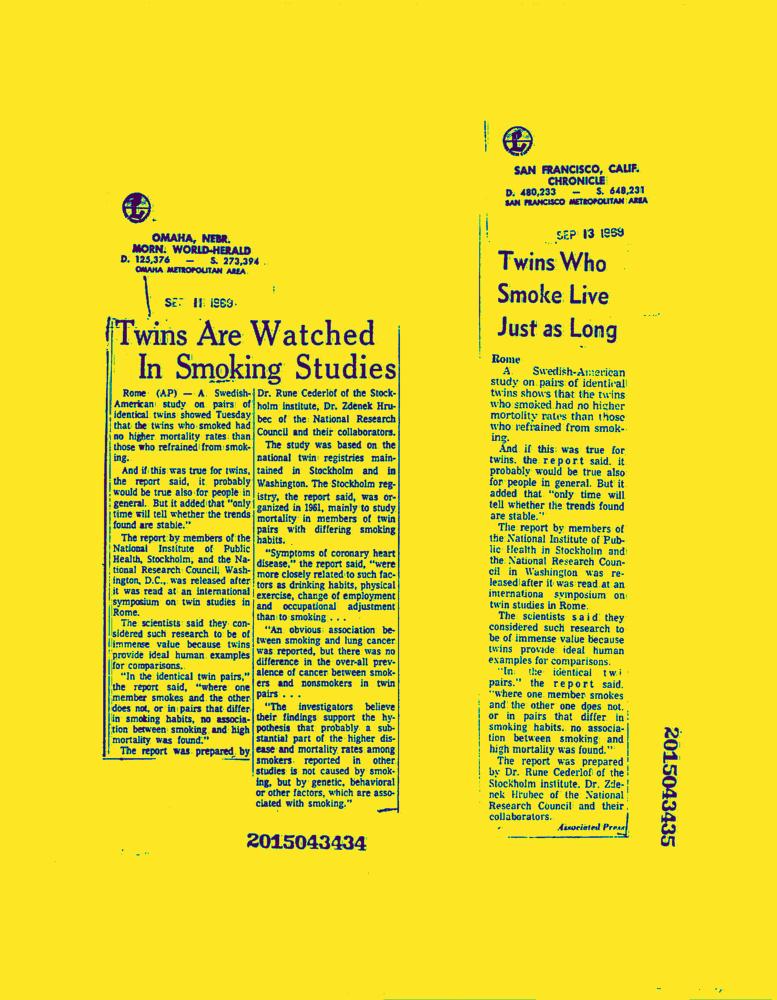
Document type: News-Article